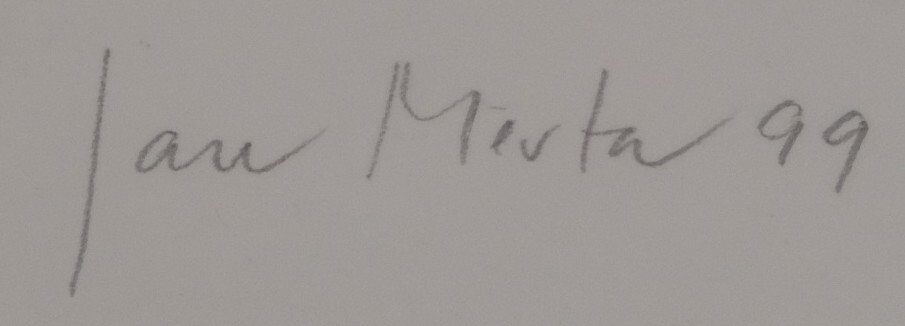
Signature of: jan merta